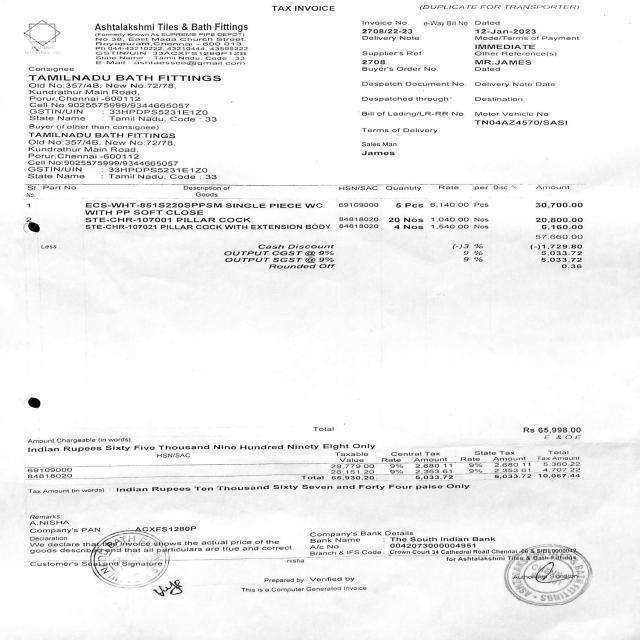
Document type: Invoice